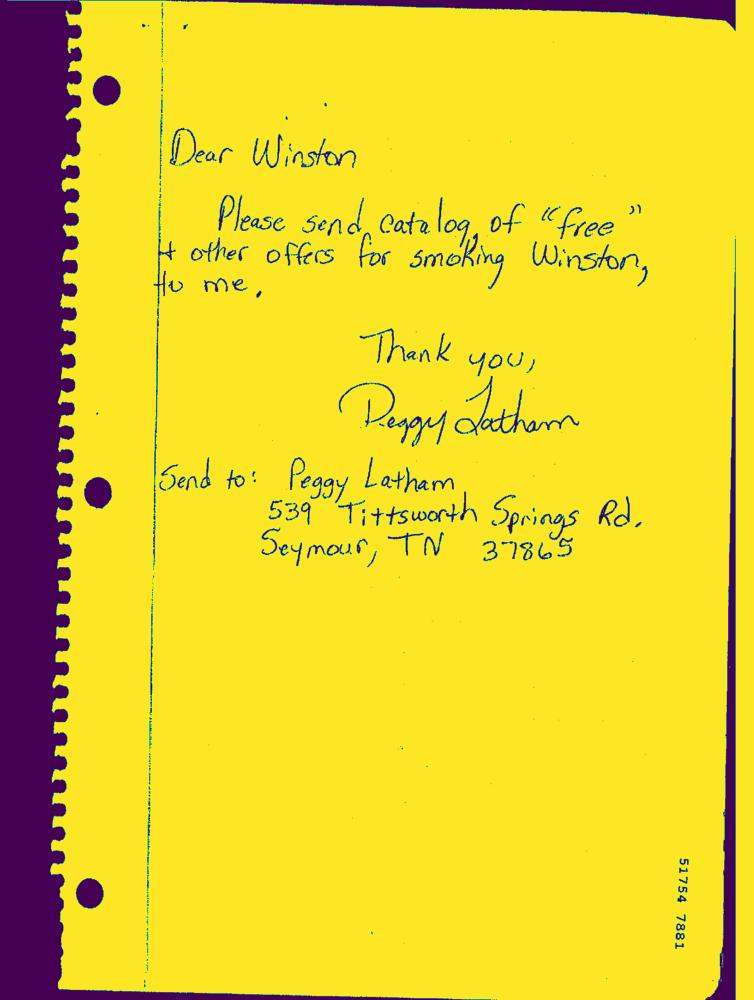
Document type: Hand-Written